Question: What is the potential diagnosis?
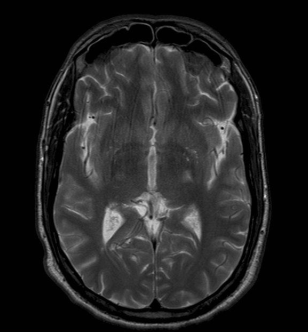
Answer: The possible diagnosis includes •  Multiple sclerosis
•  Lyme disease
•  ADEM (Acute Disseminated Encephalomyelitis)
•  Sarcoidosis
•  Vasculitis (SLE, etc.).